Question: Describe the condition in detail:
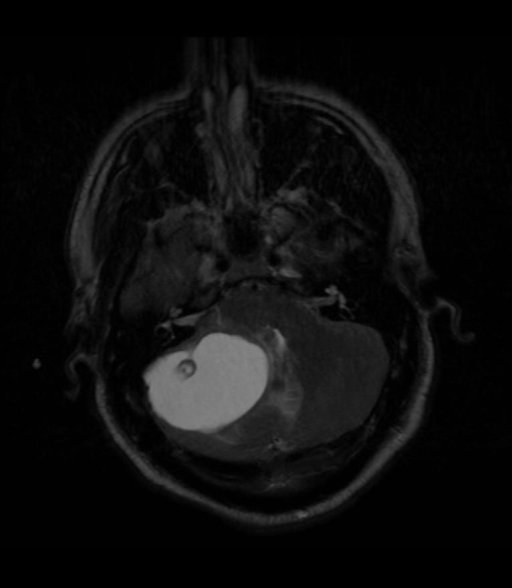
Answer: The disease is discussed as: Cerebellar  hemangioblastomas  are benign neoplasms of vascular origin.    They are not malformations.  They account for less than 3% of all intracranial neoplasms (1).  These tumors are most common  in  young  and middle-aged  adults,  where the incidence in males exceeds that of females (2).  The cerebellar hemisphere is the most common location, although they may be located in  the  spinal  cord,  brain stem,  or cerebral  hemispheres.    Ten percent of hemangioblastomas occur as part of the von Hippel-Lindau disease.

Sixty percent of these tumors are cystic, as in this case.  The enhancing mural nodule is a common finding in hemangioblastoma.  At CT,  the  cystic  portion of the tumor appears low density and does not enhance, while the  mural  nodule  enhances  homogeneously  and intensely.  The  MR  findings,  as  seen  in this case, include a predominantly cystic tumor with long  T1  and  long  T2  relaxation times,  and  intense enhancement of the peripheral nodule following gadolinium administration.  If the vascular nodule has bled  or  is proteinaceous,  it  may  be  hyperintense  on  short TR precontrast sequences.  More than one  enhancing  tumor  nodule  may  be  seen. Forty  percent  of hemangioblastomas are solid and display variable degrees of contrast enhancement.

Lateral  projections of a left vertebral artery subtraction angiogram (arterial and venous phases) in another patient with hemangioblastoma are shown in Films .6 and .7.  The angiographic findings are characteristic for a hemangioblastoma.  Notice the focal  enhancing nodule  fed  predominantly  by  the  superior cerebellar artery and seen densely enhancing in the arterial phase.   Because of  significant  artifact  in  the  posterior  fossa on CT, a small peripheral nodule may be missed and angiography is felt to be more sensitive  than  contrast  CT scan for detecting nodules.  MRI with Gd-DTPA may replace angiography for  evaluation  of  patients  with suspected hemangioblastoma.

von  Hippel-Lindau  disease  is  an autosomal dominant disorder with incomplete and variable penetrance (3).  The incidence is equal in males and females.  Multiple lesions have been reported in  this syndrome,  but  the  most important lesions which cause significant morbidity include retinal angiomatosis, cerebellar or  spinal  cord hemangioblastoma, renal cell carcinoma, and pheochromocytoma.  Over  50% of patients with this syndrome have hemangioblastomas of the retina, which may present with acute or  chronic  retinal  detachment.  Ophthalmoscopic examination reveals these lesions, and radiographic evaluation plays a small role.

Thirty-six  to sixty percent of patients with von Hippel-Lindau disease have cerebellar hemangioblastoma.  Signs and symptoms due  to  this tumor  are  the  most common cause for patients to present with the syndrome.

Although  the reported occurrence of spinal cord hemangioblastoma is 5%, autopsy data  and  MRI  suggest  the  incidence  may  be higher (4,5).    Signs and symptoms of a cerebellar hemangioblastoma may be dramatic, and neurologic deficit from a spinal  cord  lesion may  be overlooked.  Typical MR findings in a spinal cord hemangioblastoma include syringomyelia,  enhancing  nodule,  and  enlarged feeding and draining vessels.

Twenty-five  to  thirty-eight  percent  of  patients  with  von Hippel-Lindau disease will develop renal cell carcinoma, which may be multiple  and bilateral.   Pheochromocytoma is found in 10% of patients with this disease.

Other  lesions  in  von  Hippel-Lindau  disease include angiomas of the liver and kidney and cysts of  the  pancreas,  liver,  kidney  and epididymis.

Routine  screening  of  family  members  of  a patient with von Hippel-Lindau disease has been  recommended.    MRI  with  Gd-DTPA  is  the procedure of choice to screen for CNS involvement.

In  the  adult, the  differential diagnosis for a cystic mass in the posterior fossa includes a simple arachnoid cyst or  a  cerebellar astrocytoma.    A  simple  arachnoid  cyst  is extra- axial and will not demonstrate an enhancing  nodule,  although  such  a  nodule  may  be  seen  in  a cerebellar  astrocytoma.  Since 40% of cerebellar hemangioblastomas may be solid, this lesion should be included in the differential of a solid or partially solid mass  in  the  posterior  fossa  in  the adult.  These lesions   are   uncommon   in   children, and medulloblastoma, ependymoma, or astrocytoma are more likely than a cerebellar hemangioblastoma when a posterior fossa mass is seen in a child.